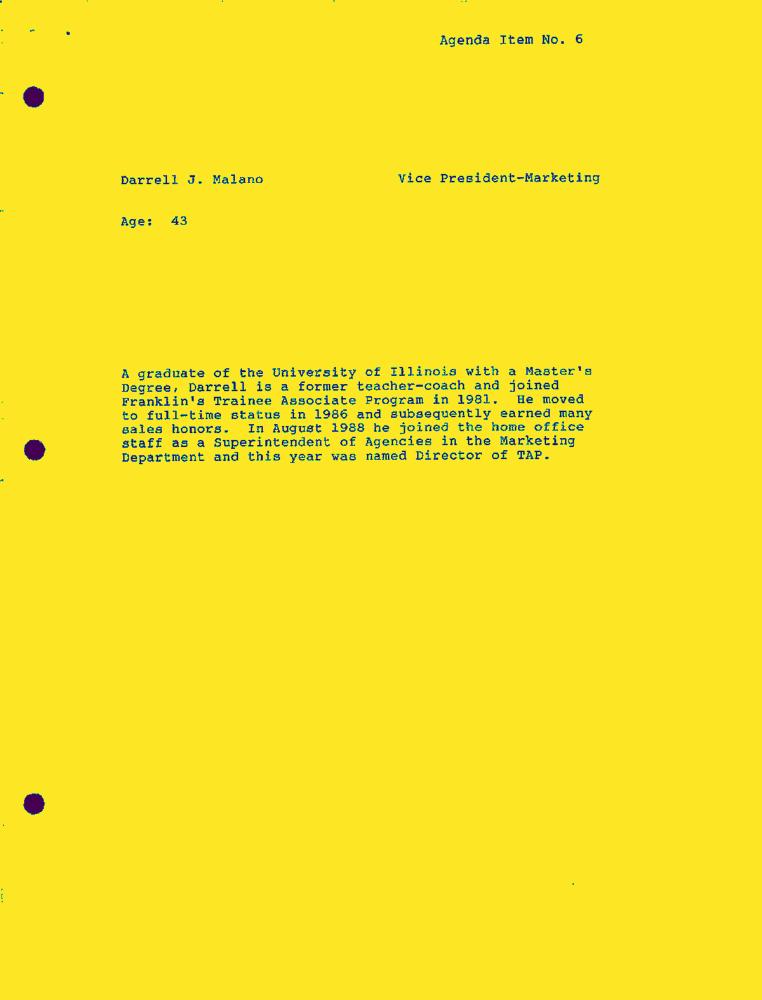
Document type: Resume-Doc